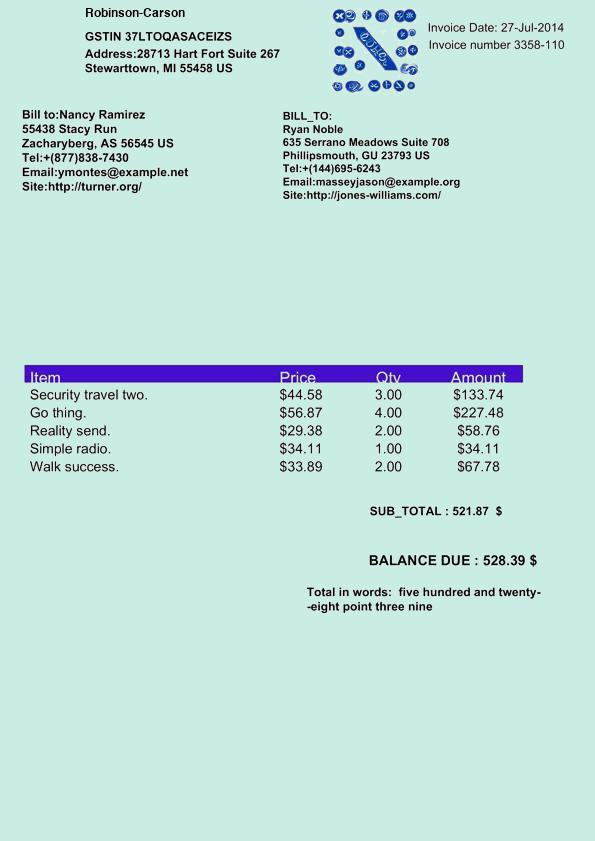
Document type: Invoice